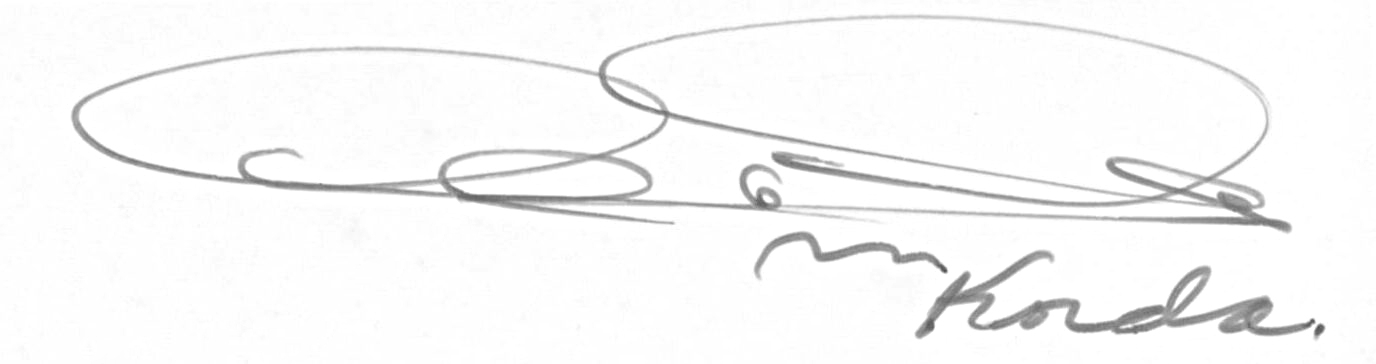
Signature of: alberto korda